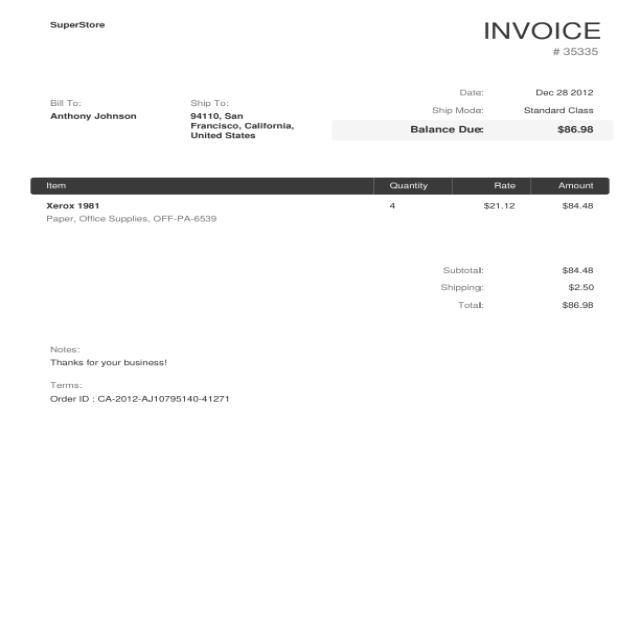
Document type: Invoice